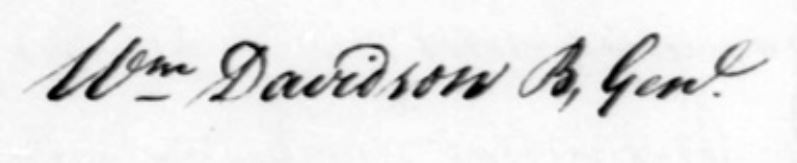
Signature of: william lee davidson